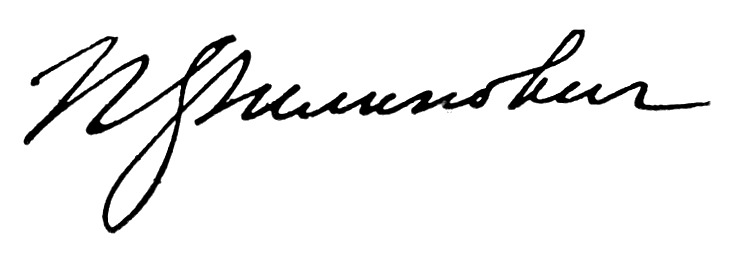
Signature of: pavlo fylypovych